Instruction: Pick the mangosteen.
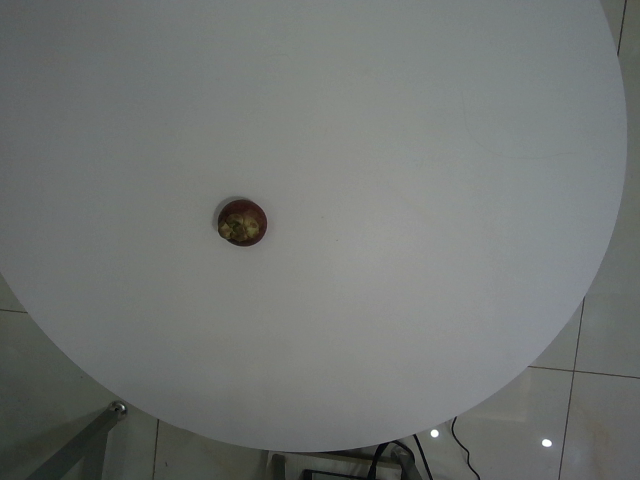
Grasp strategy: vertical